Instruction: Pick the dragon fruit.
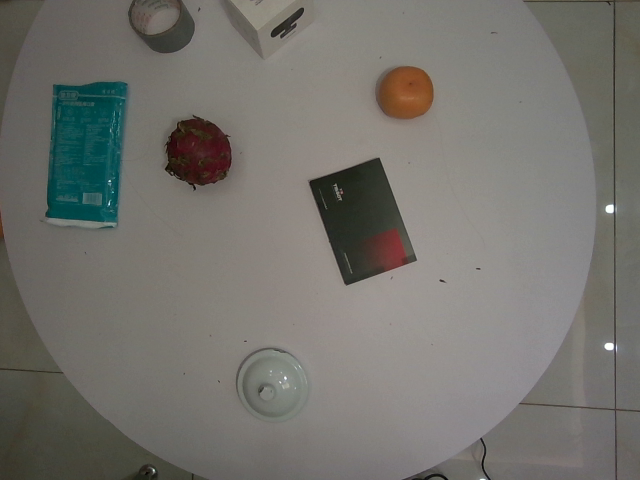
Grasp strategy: vertical